Question: What was observed in the imaging?
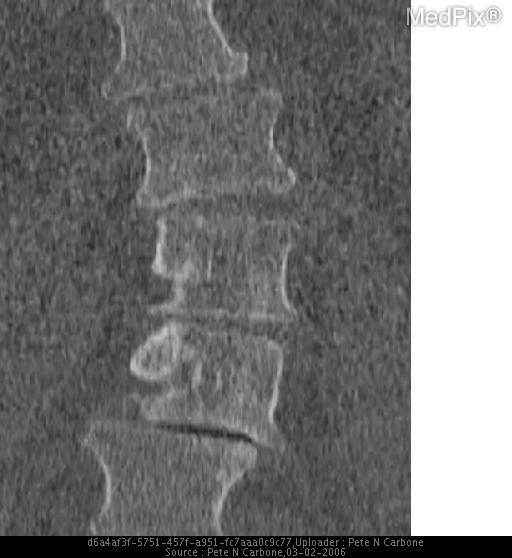
Answer: The imaging shows Lateral radiograph shows grade 2 anterior spondylolisthesis at the level of L4/L5 and osteoarthritic changes at the level of L5/S1 and L4/L5.  Sagittal CT shows grade 2 anterior spondylolisthesis at L4/L5.  Coronal CT show levo scoliosis of lumbosacral spine.  Axial CT shows vacuum disc phenomenon and osteoarthritic changes of the apophyseal joints and rotatory component. Reformatted coronal CT of lumbosacral spine in bone windows demostrates levoscoliosis, a vacuum phenomenon with air  at the L4-L5 disc space.